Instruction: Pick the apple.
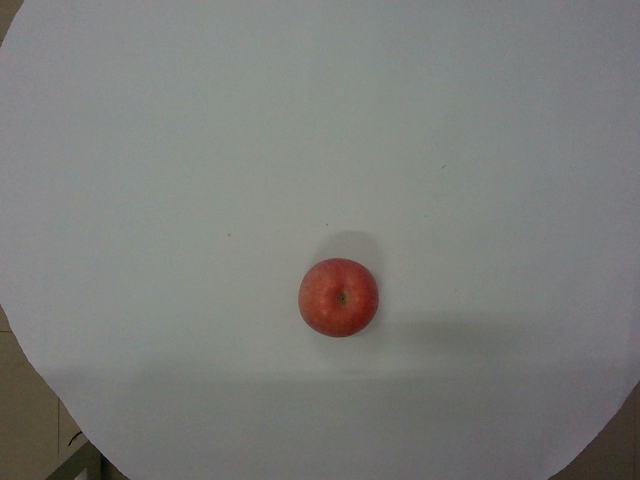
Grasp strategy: vertical